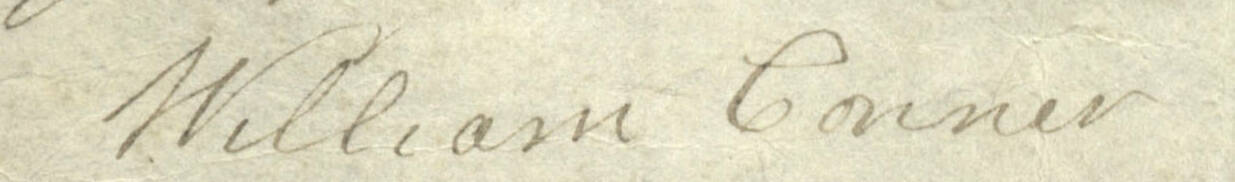
Signature of: william conner